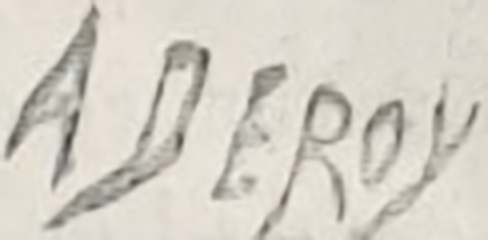
Signature of: auguste victor deroy